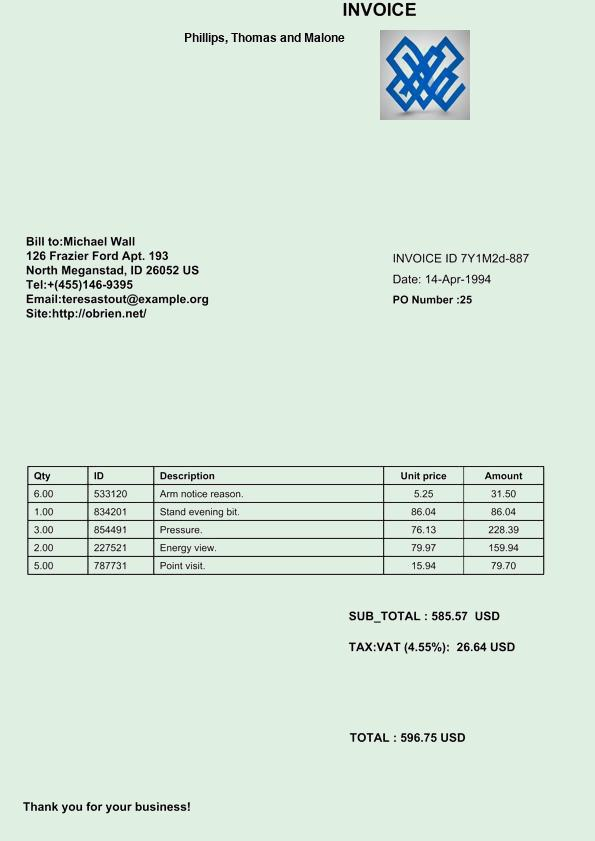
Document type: Invoice